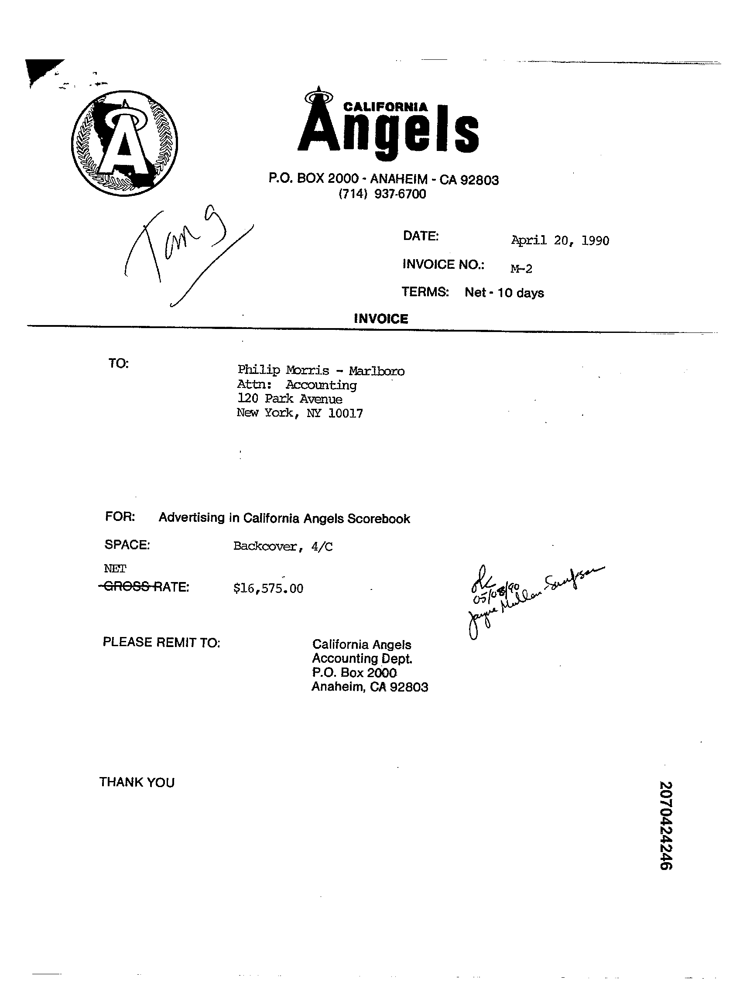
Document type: Invoice